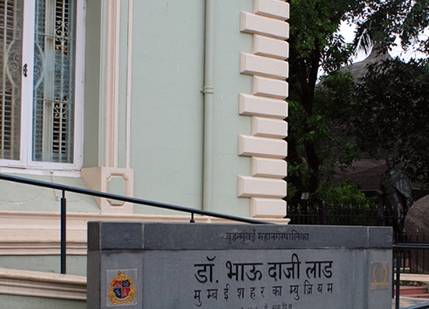
Language: hindi
Transcription: डॉ. लाड भाऊ मु श ह र का दाजी म्यु ई